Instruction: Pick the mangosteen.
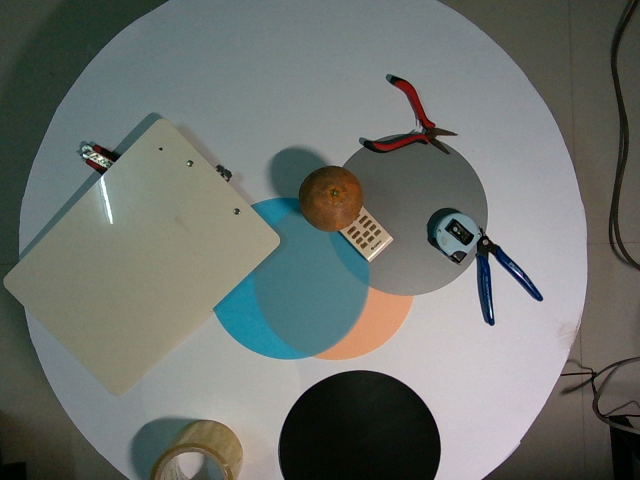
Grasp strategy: vertical